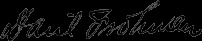
Signature of: daniel frohman